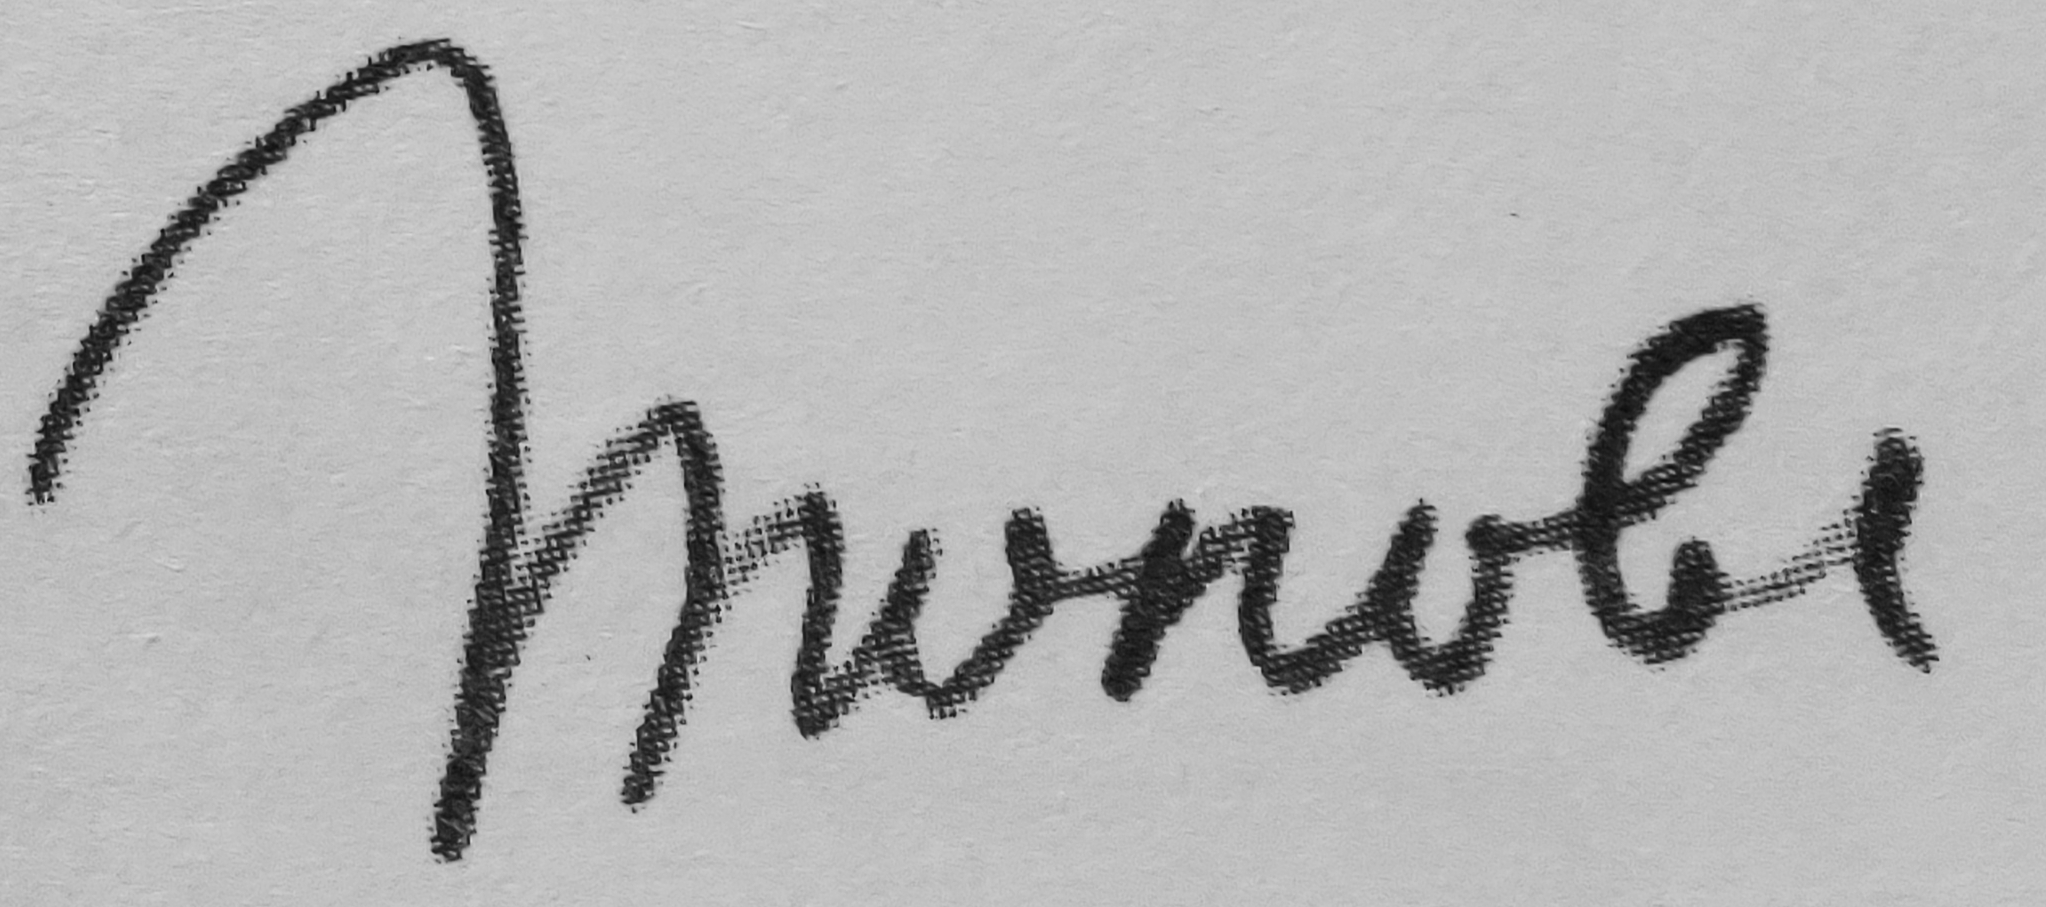
Signature of: emma popova